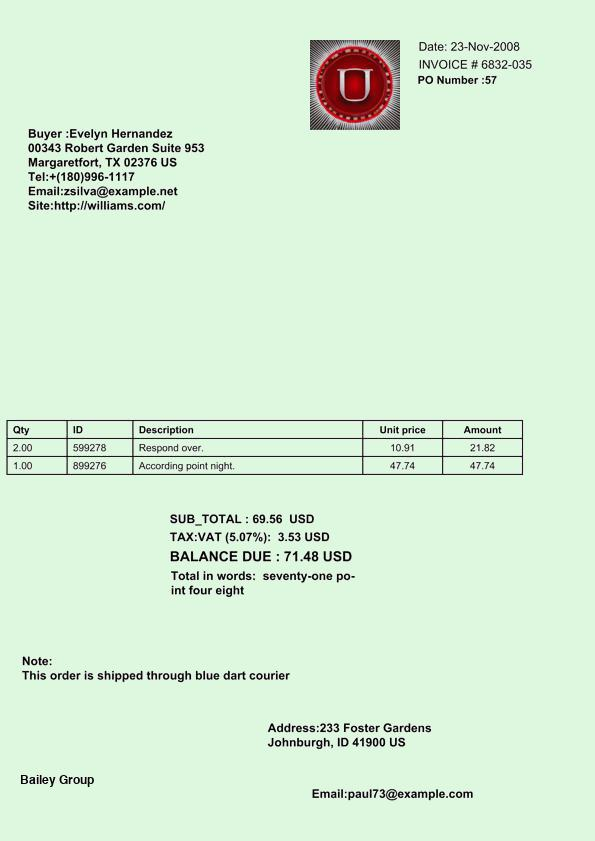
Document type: Invoice